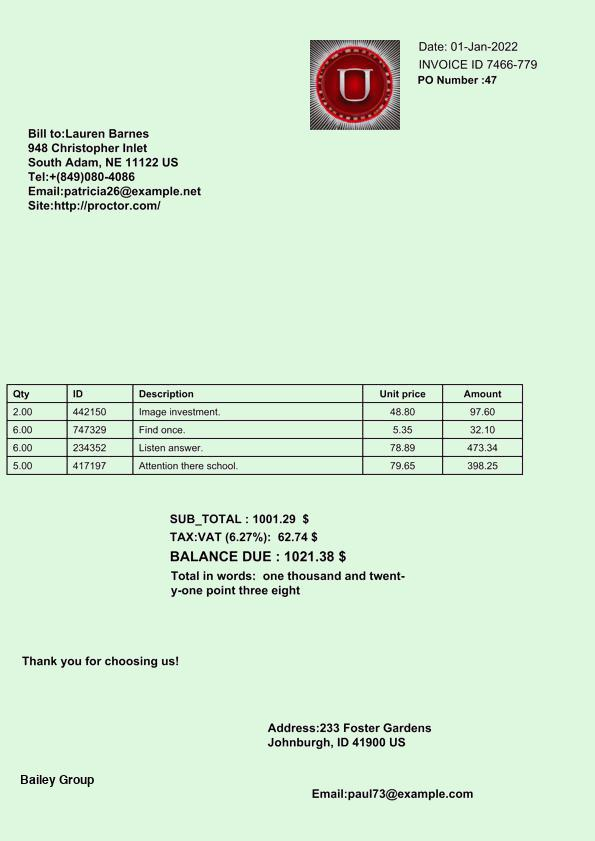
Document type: Invoice